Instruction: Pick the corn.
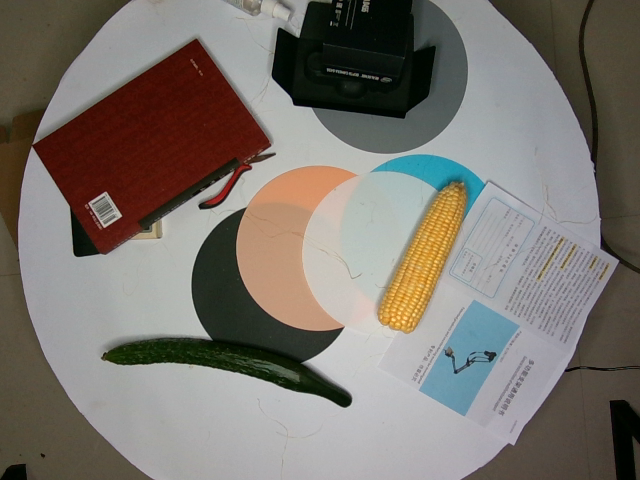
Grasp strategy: vertical